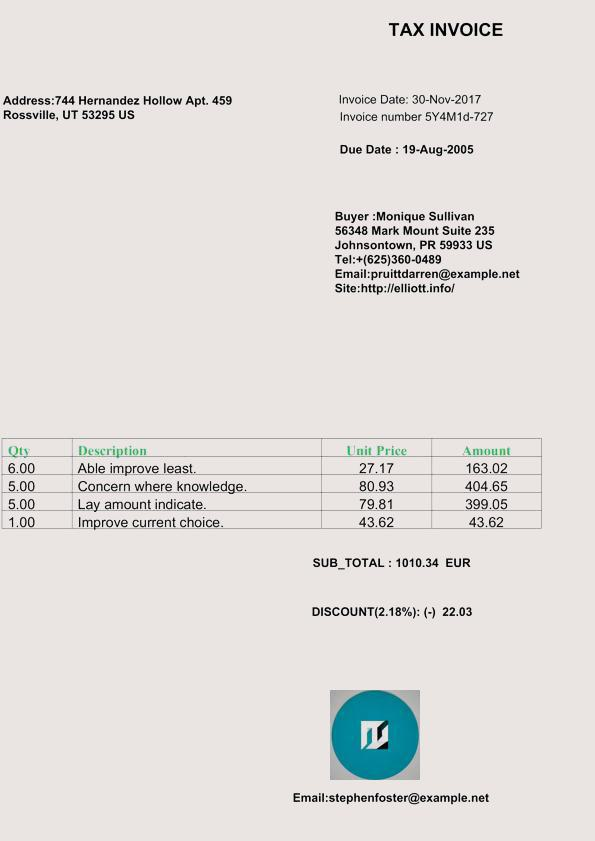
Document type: Invoice